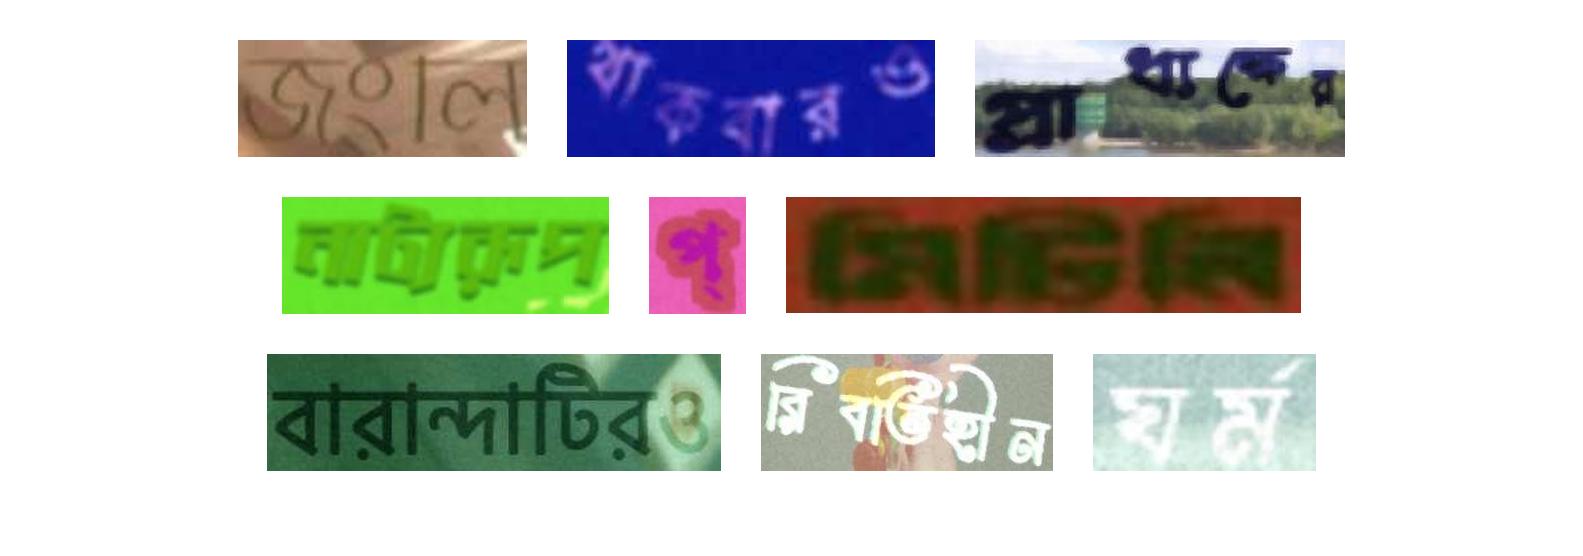
জংলি থাকবারও প্রাধ্যক্ষের
নাট্যরূপ প্ মিটিলি
বারান্দাটিরও রিবতিহীন ঘর্ম